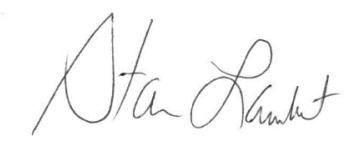
Signature of: stan lambert